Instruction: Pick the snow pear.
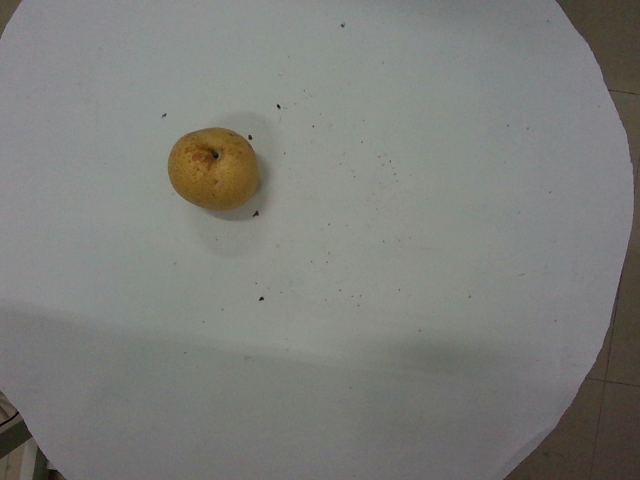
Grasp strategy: vertical